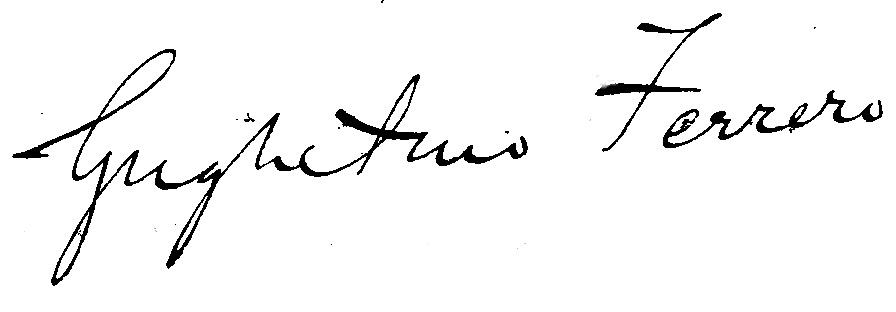
Signature of: guglielmo ferrero